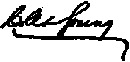
Signature of: charles augustus young